Identify and extract the amount in words, amount in numbers, payee name, cheque date, and bank name from the image.
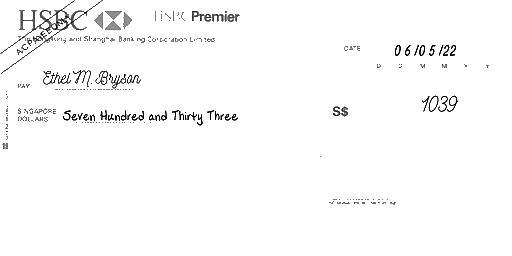
amt_in_words: Seven Hundred and Thirty Three
amt_in_figures: 1039
payee_name: Ethel M. Bryson
bank_name: HSBC
cheque_date: 06/05/22